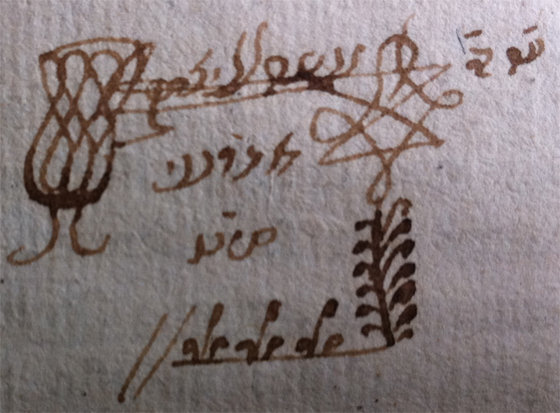
Signature of: moses edrehi